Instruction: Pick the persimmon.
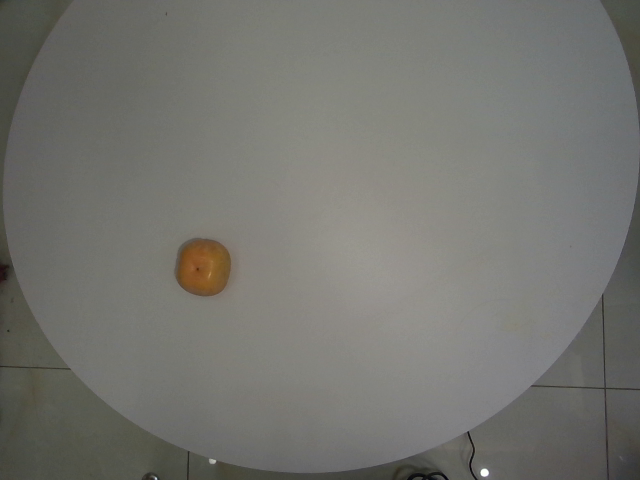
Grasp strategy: vertical